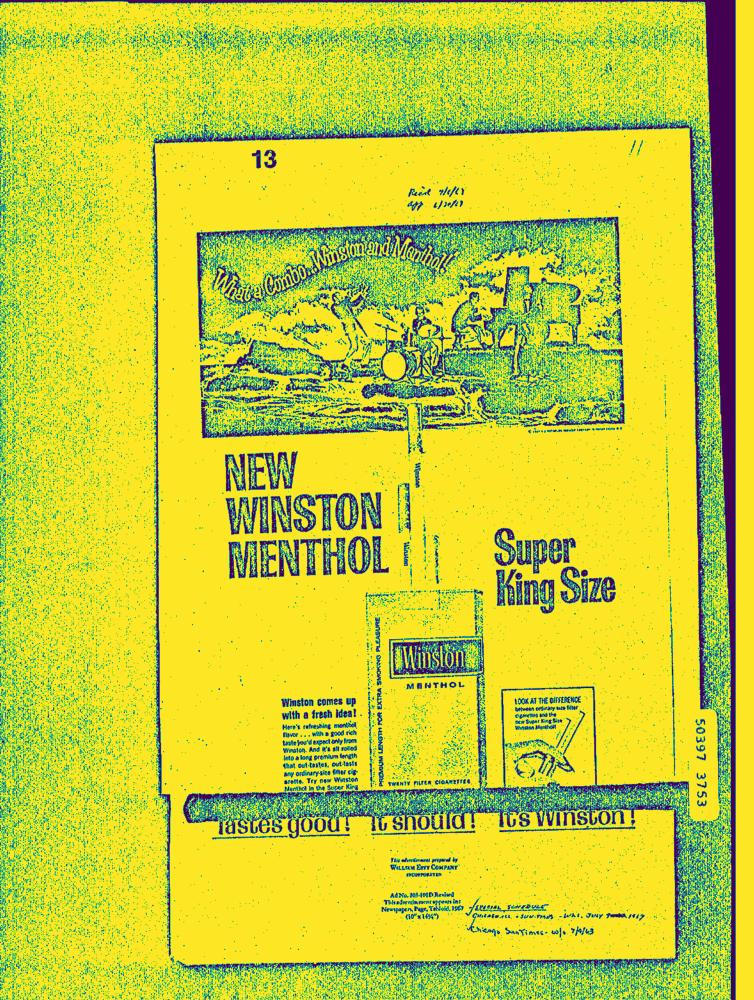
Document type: AD